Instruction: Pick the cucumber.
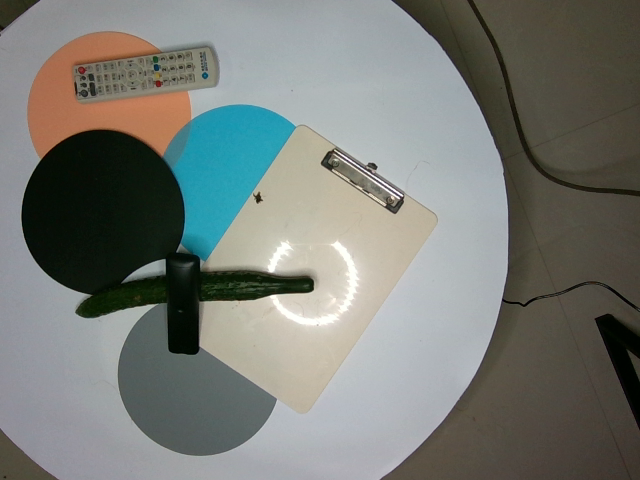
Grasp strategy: vertical